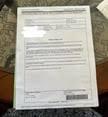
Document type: Invoice